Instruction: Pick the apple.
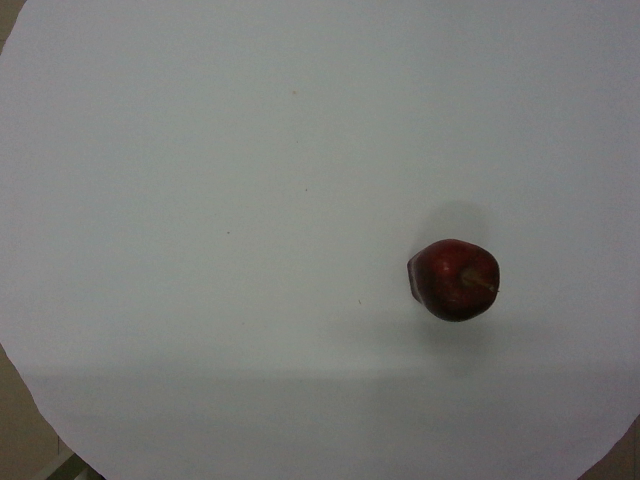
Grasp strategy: vertical